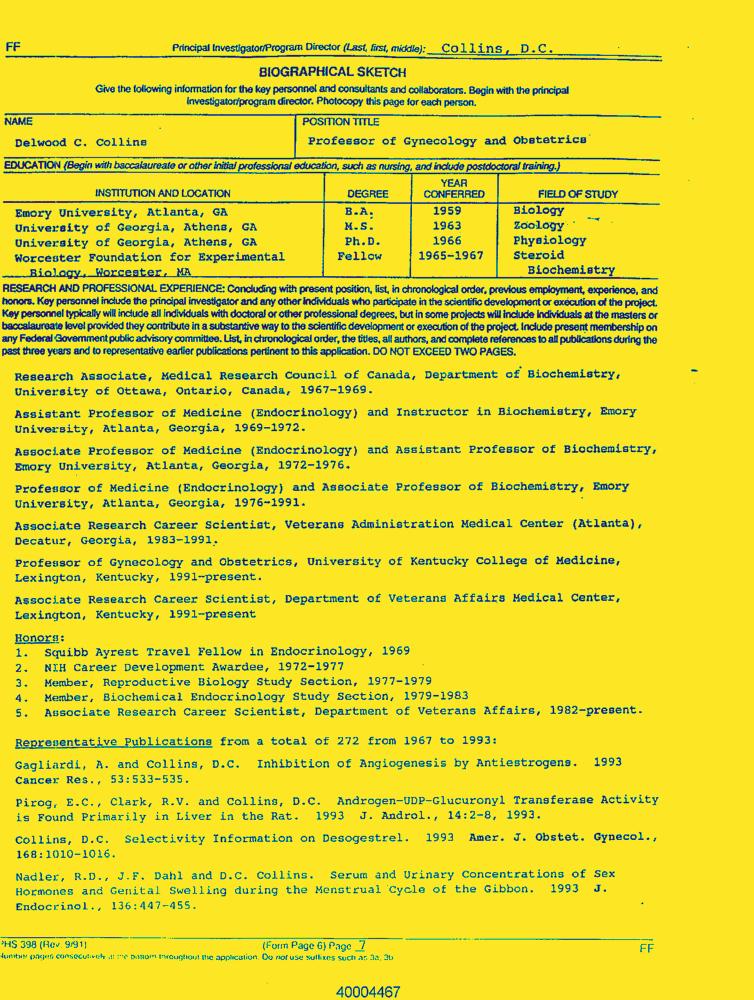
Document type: Resume-Doc